Question: Explain the disease:
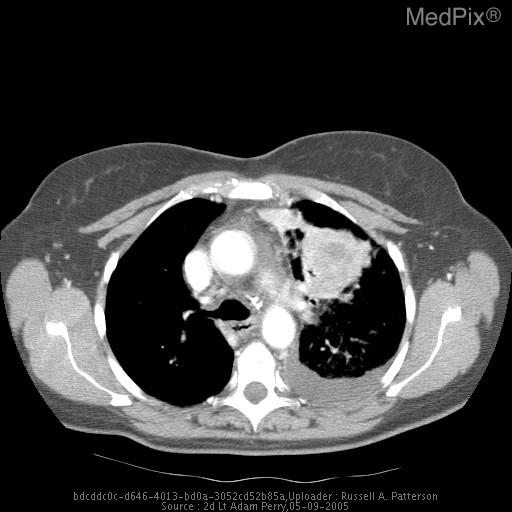
Answer: The disease is discussed as: Adenocarcinoma is the most common form of lung cancer in the US. It is associated with smoking although this less strongly than other types of lung cancer. Adenocarcinomas typically are well-defined masses that occur in a peripheral location. This type of lung cancer  is more common in women, usually occurring in current or former smokers although occasionally occurring in non-smokers.  Staging involves the TMN system with this patient at Stage IIIB based on a T4NoMo lesion (5 cm in size with mediastinal invasion).   Surgery is the treatment of choice for stage I and II lung adenocarcinoma. Stage III and IV adenocarcinoma is usually treated with chemotherapy and radiation although there select stage III and IV cancers may be amenable to surgical treatment.  Median survival for stage IIIB lung cancer is 12 months and 5-year surival is less than 5%.